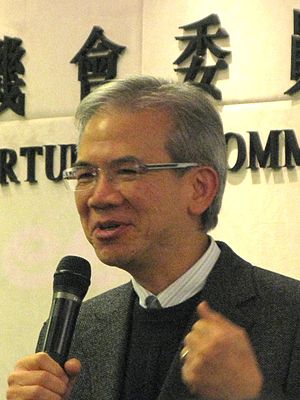
English: Hong Kong LAM Woon-kwong as Chairperson of the Equal Opportunities Commission